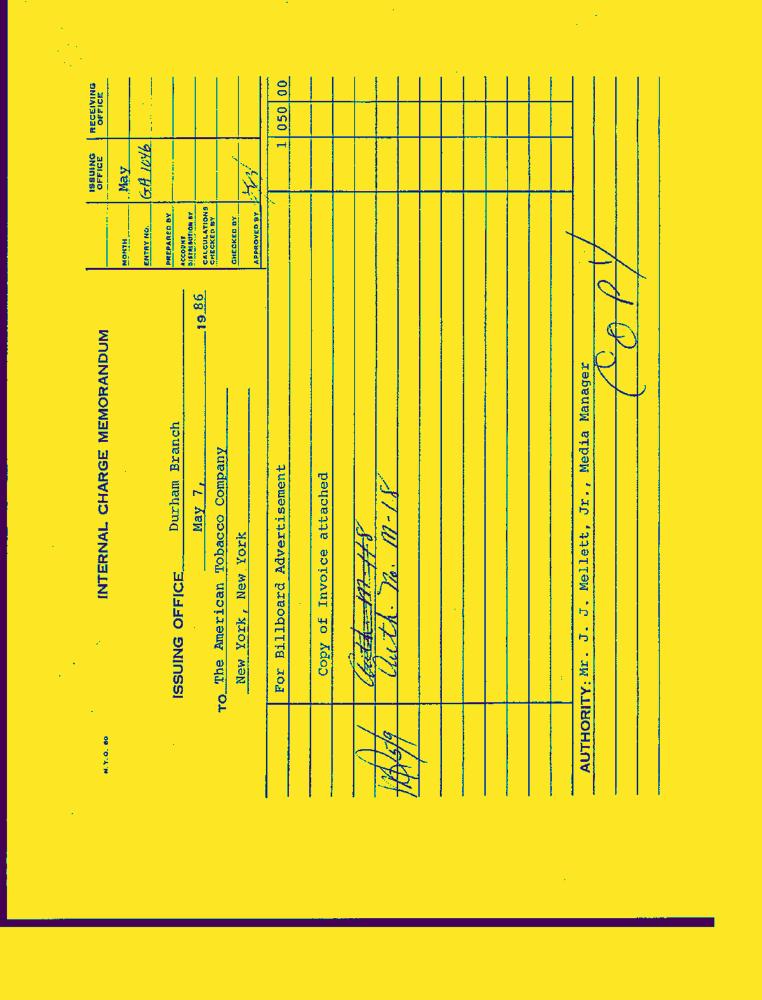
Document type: Invoice-Doc